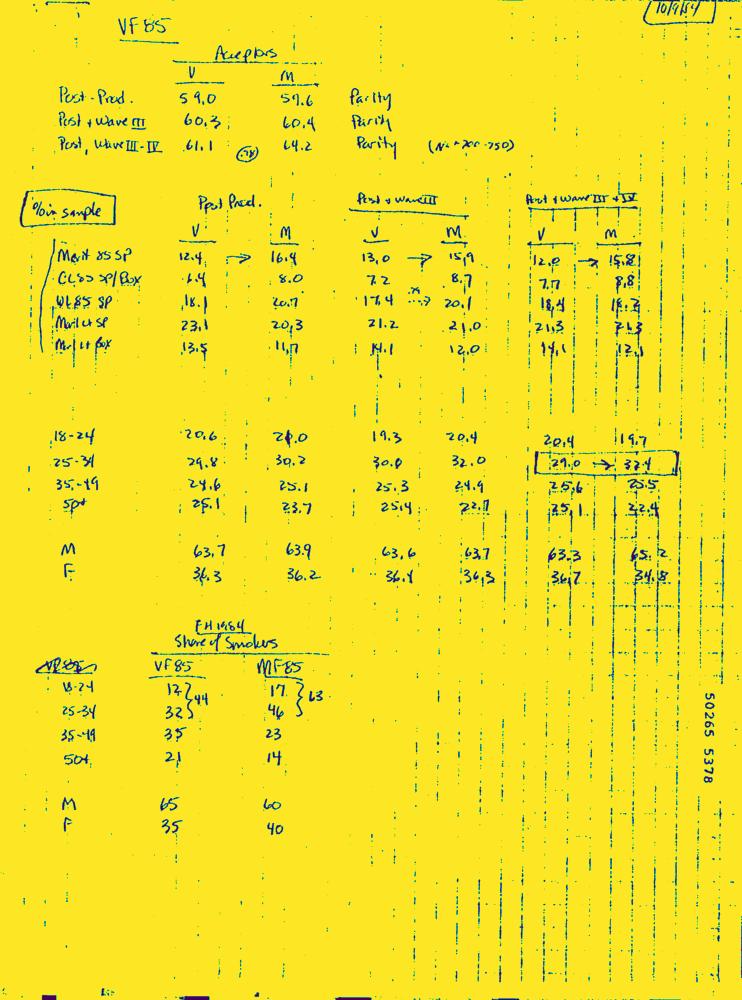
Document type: Hand-Written